Question: What is the mailing or notice date provided in the document?
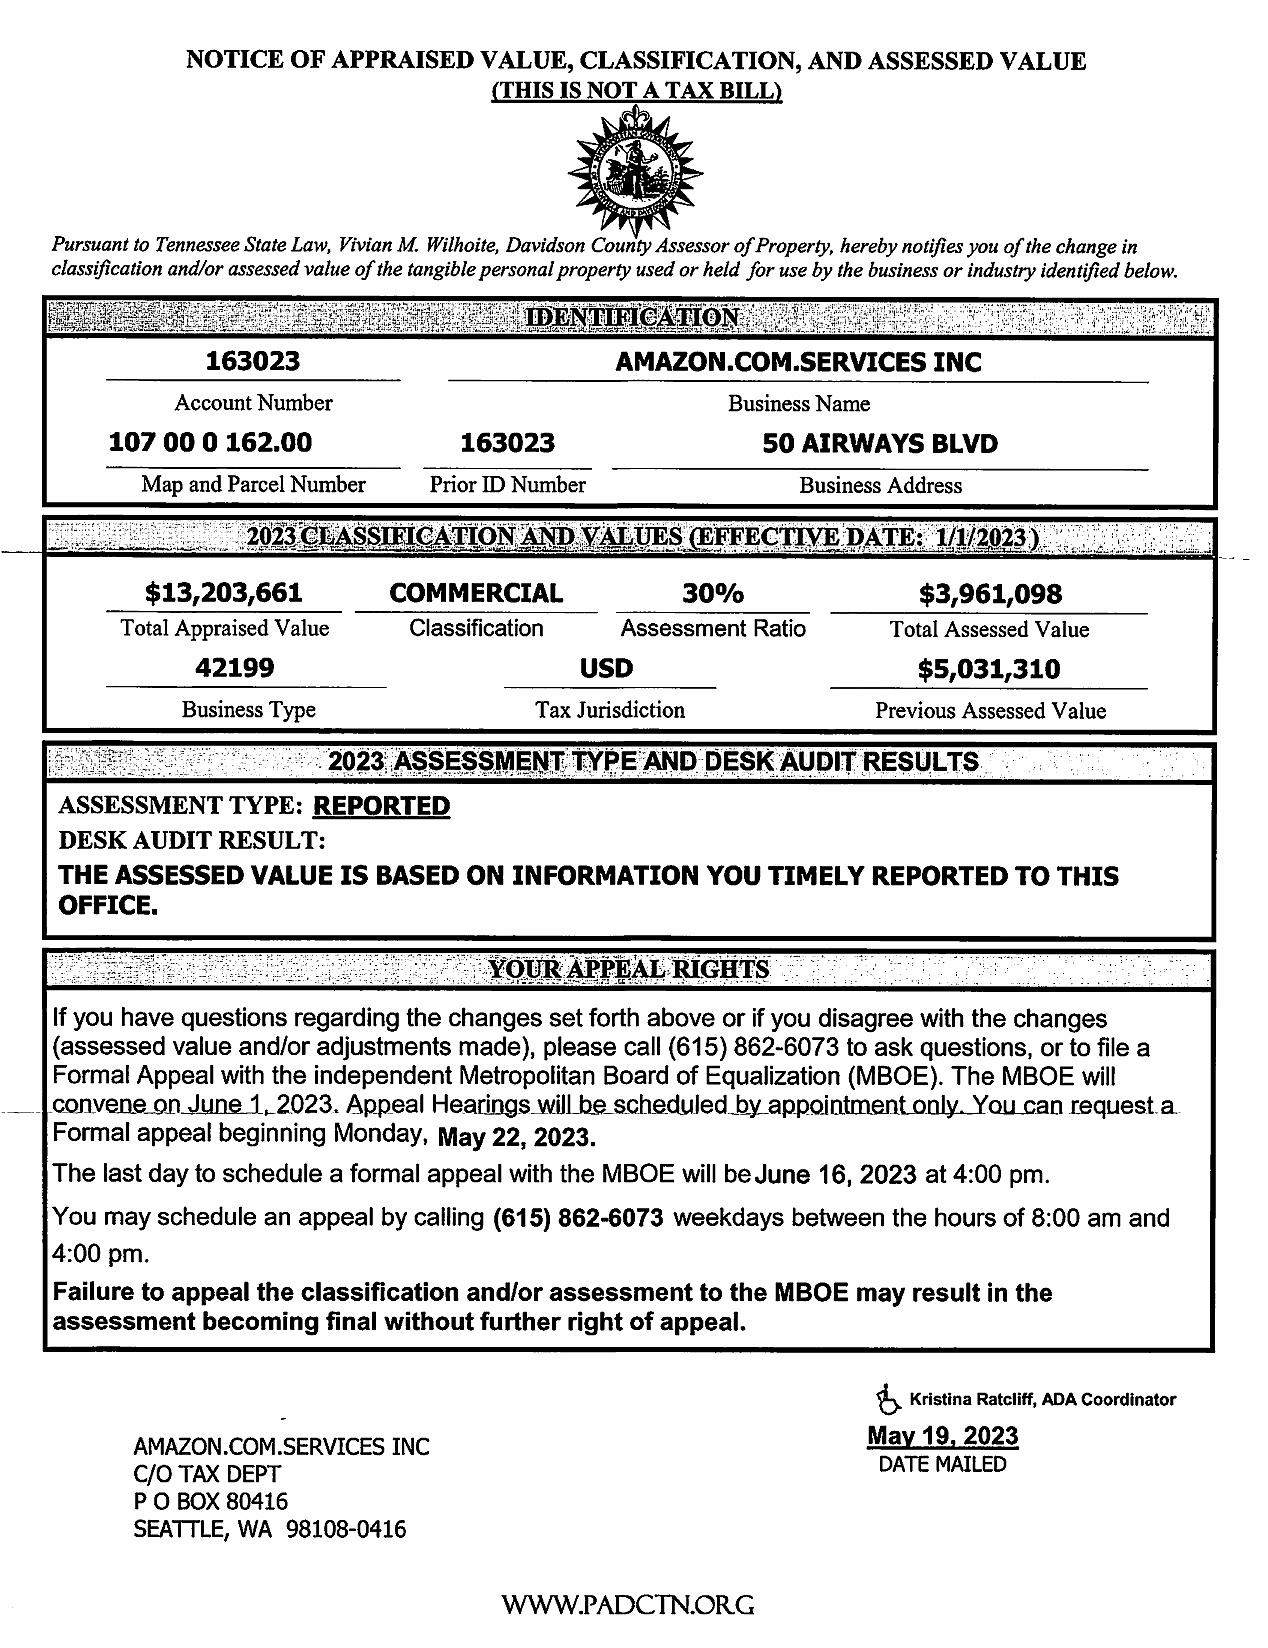
Answer: "19-May-23"